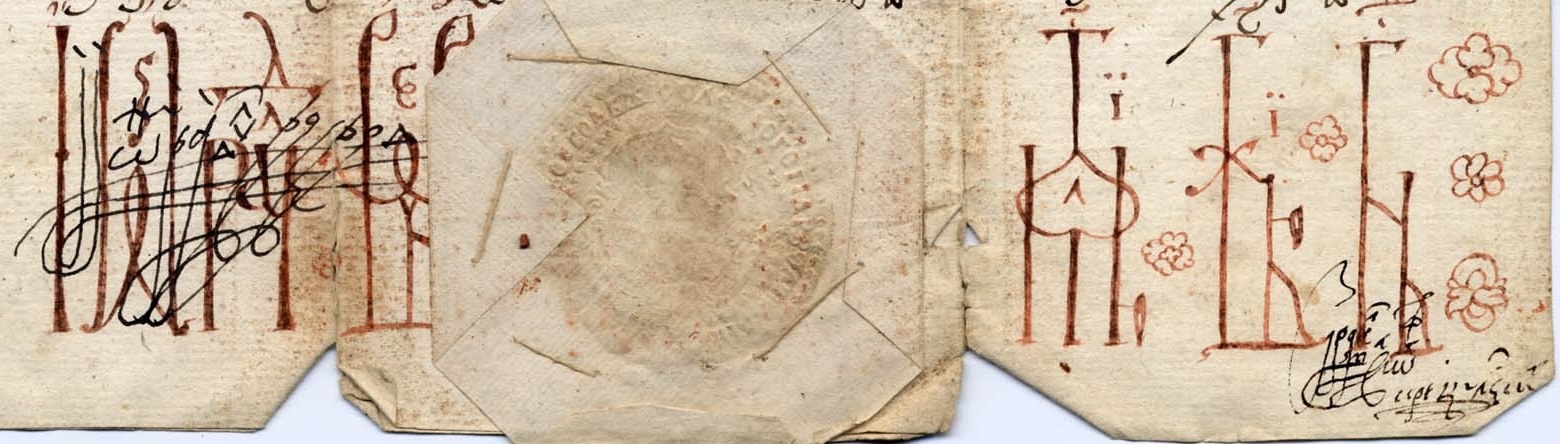
Signature of: radu leon